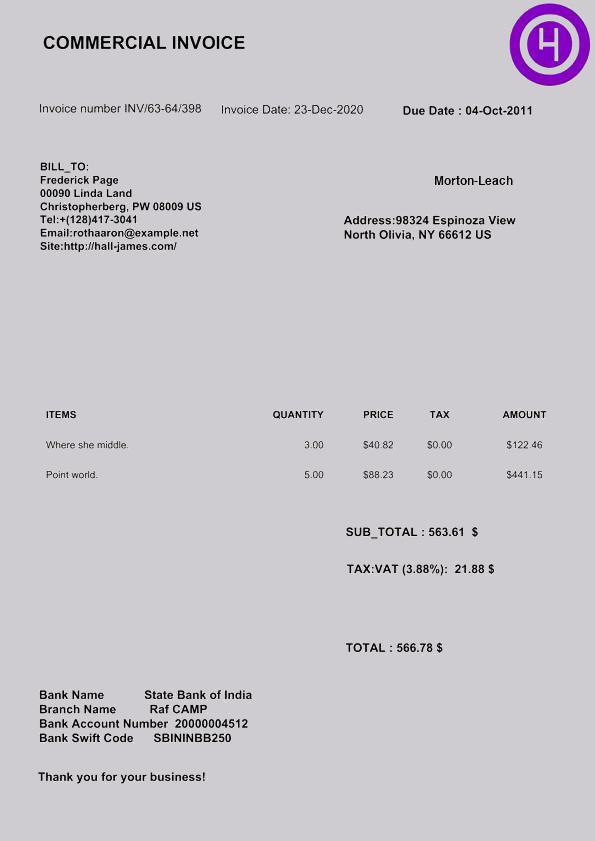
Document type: Invoice